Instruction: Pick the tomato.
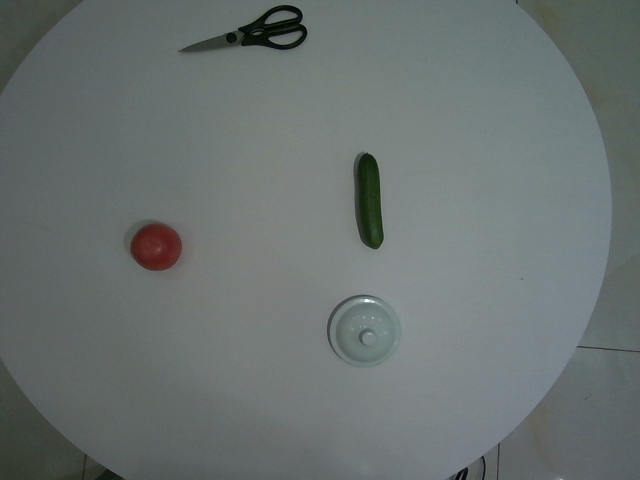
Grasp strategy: vertical